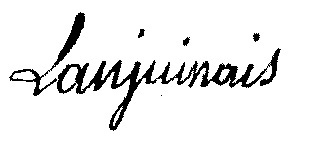
Signature of: jean denis comte lanjuinais